Question: What is the potential diagnosis?
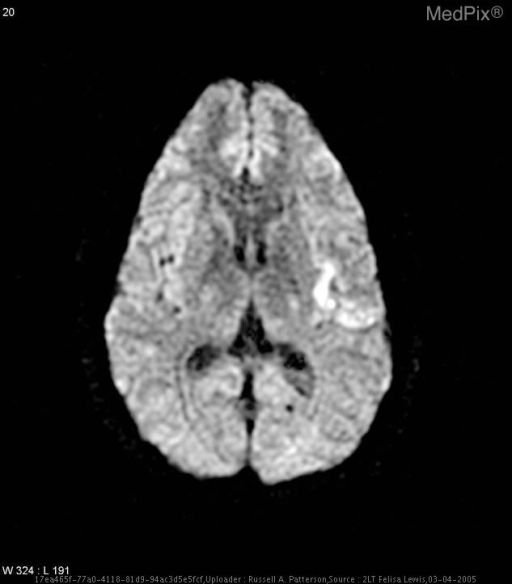
Answer: The possible diagnosis includes Cerebral infarct (L MCA territory), TIA, Common neurologic deficits after (old) stroke.